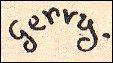
Signature of: gervy